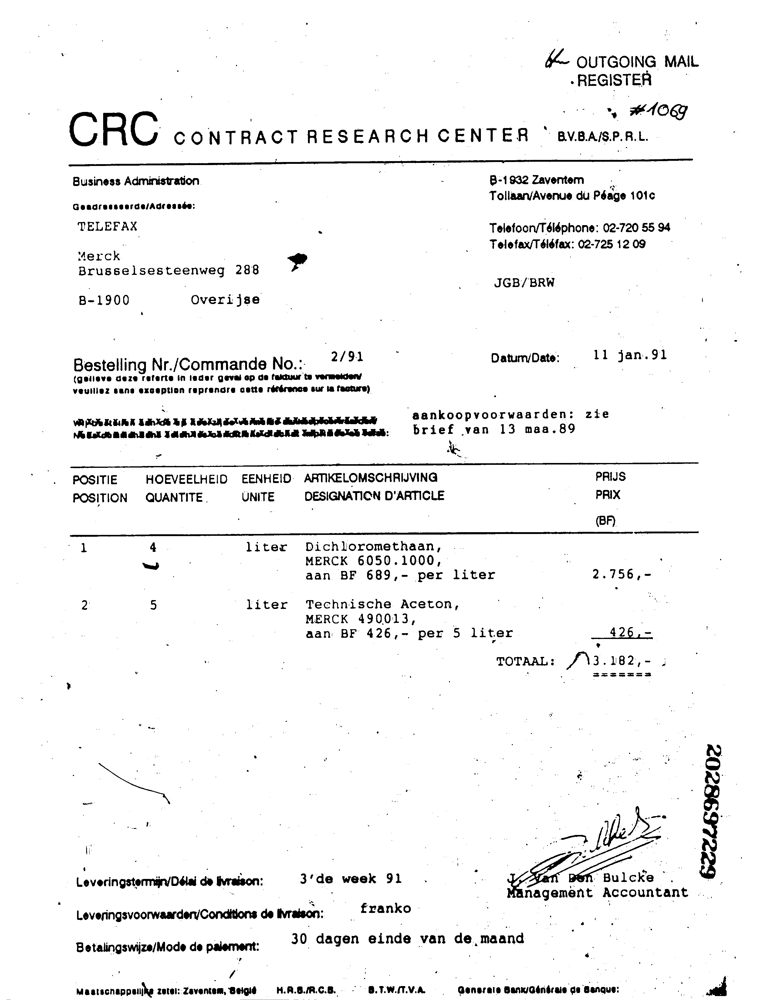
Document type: Invoice